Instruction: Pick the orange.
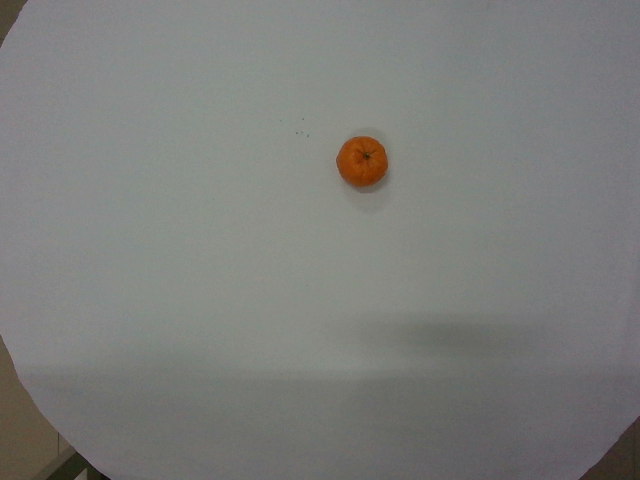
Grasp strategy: vertical